Patient: Male, age 26
A 26 year old male was admitted with fever, chills and worsening cough for 2 weeks. He had a chronic cough which started 2 years prior to presentation and became progressively worse 2 weeks prior to presentation. He reported purulent sputum production with occasional streaks of blood in the sputum. There was no history of tuberculosis or tuberculosis exposure. He was tested tuberculin negative. His past medical history was not significant and his family history was noncontributory. His physical exam was remarkable for reduced air entry in the left upper lung field. Laboratory studies showed leukocytosis of 18,300 cells/ul. Sputum and blood cultures were negative. Sputum smear and culture for acid fast bacilli (AFB) were negative.
The mass is separated medially from the vessels by the mediastinal fat plane and is posteriorly outlined by the major fissure
Presence of endobronchial lesion and dilated cystic spaces suggest a bronchus filled with mucous.
Chest radiograph (CXR) (Fig. 1A) demonstrates luftsichel sign, which signifies left upper lobe collapse with an area of lucency around the aortic arch created by the hyperinflated left lower lobe, a portion of which wraps around the medial side of the collapsed left upper lobe. However, overall there is no significant volume loss of left upper lobe due to the presence of an expansive underlying mass. Lateral Chest radiograph (Fig. 1B) showed major fissure pulled anteriorly with hyper-inflated left lower lobe. Computed Tomography (CT) (Fig. 2A and B) of chest showed a large heterogenous mass with an endobronchial component and dilated cystic spaces. These cystic spaces demonstrate a branching pattern and appear to be the dilated bronchus filled with mucous secretions. There are signs on CT chest which helped to distinguish it as a lung mass
Pulmonary function test was consistent with mild obstructive airway disease with FEV1 of 2.87 L (76% predicted). Lung volumes were normal. Positron emission tomography (PET) scan with 18F-flurodeoxyglucose showed increased uptake only over left hemi-thorax with no other areas of uptake indicating metastasis. Flexible bronchoscopy was performed for further evaluation of this mass. There was a large pinkish polypoidal mass obstructing the left upper lobe bronchus with thick purulent secretions (Fig. 3). Endobronchial biopsy showed (Fig. 4A and B) malignant epithelial neoplasm infiltrating the fibrous hyaline stroma. The neoplasm is composed of multiple glandular structures lined by mucous secreting cells with interspersed stroma which has squamoid and clear cells with minimal mitosis which is consistent with the diagnosis of low grade primary salivary type lung cancer: mucoepidermoid carcinoma. Thoracic surgery was consulted for left upper sleeve lobectomy. Unfortunately there were extensive adhesions which limited the separation of vascular planes between the left upper and lower lobe and thus complete pneumonectomy was performed. Extensive lymph node sampling did not reveal any regional spread. His postoperative course was uneventful and did not require any adjuvant therapy.
Keywords: luftsichel sign, mucoepidermoid carcinoma, pneumonectomy
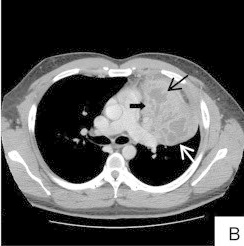
Image caption: A - CT chest cross sectional view: Large heterogenous left upper lobe mass (white arrow) with endobronchial lesion (black arrow).